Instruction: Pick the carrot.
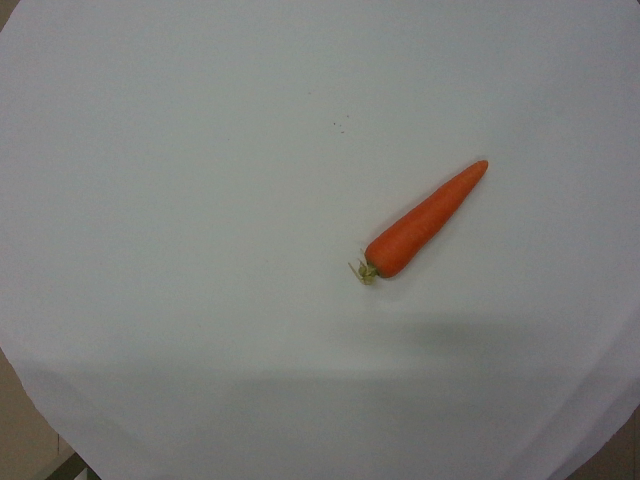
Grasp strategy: vertical